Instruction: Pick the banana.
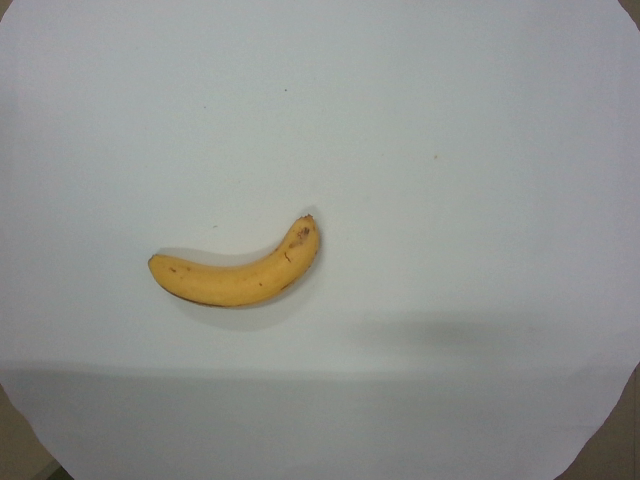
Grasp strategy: vertical